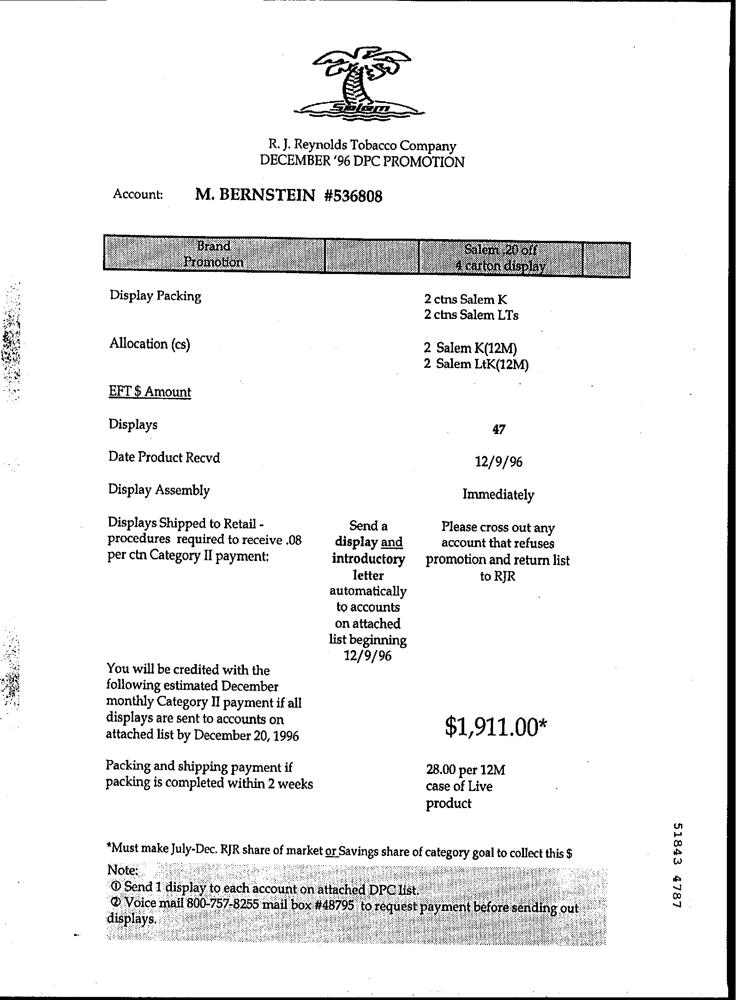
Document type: Invoice